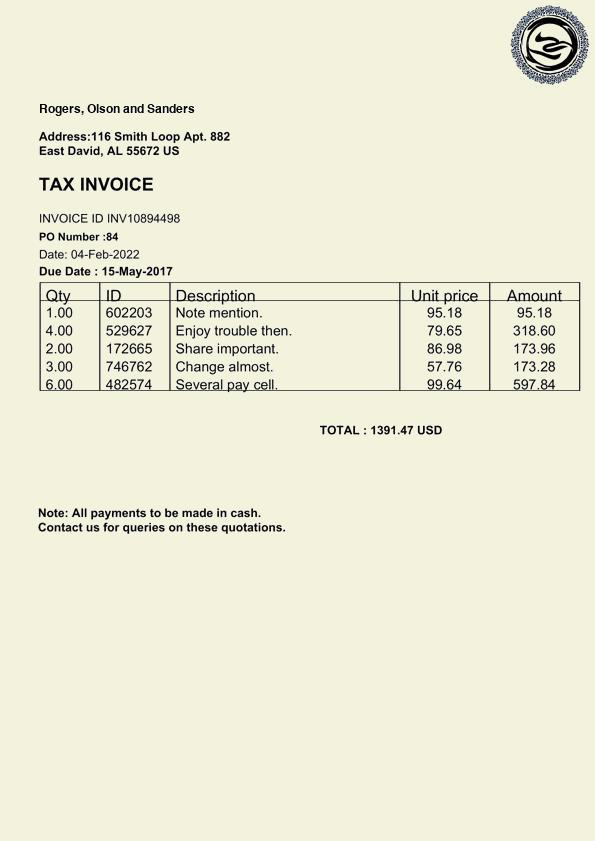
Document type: Invoice